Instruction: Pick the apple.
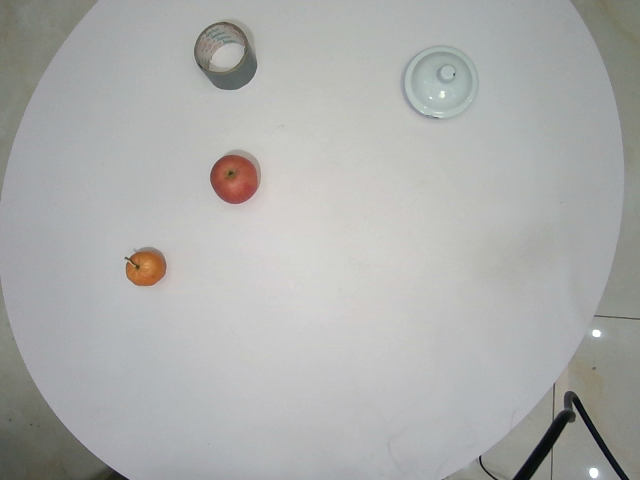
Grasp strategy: vertical